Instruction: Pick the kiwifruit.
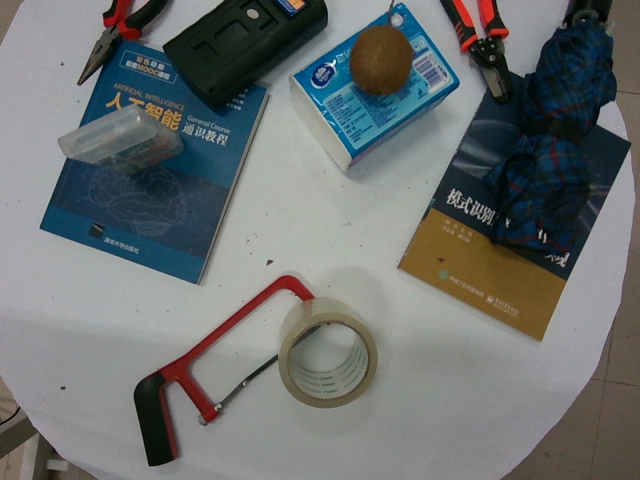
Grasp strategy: vertical